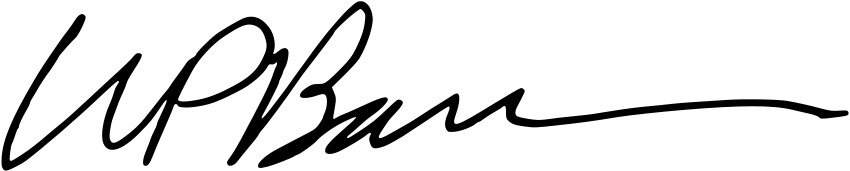
Signature of: william barr